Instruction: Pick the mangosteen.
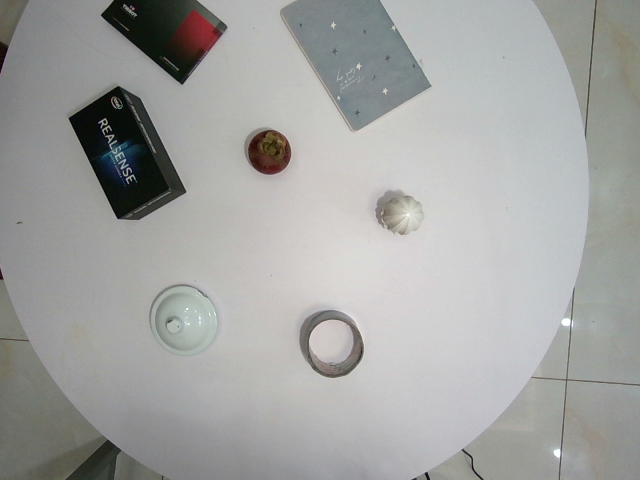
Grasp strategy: vertical